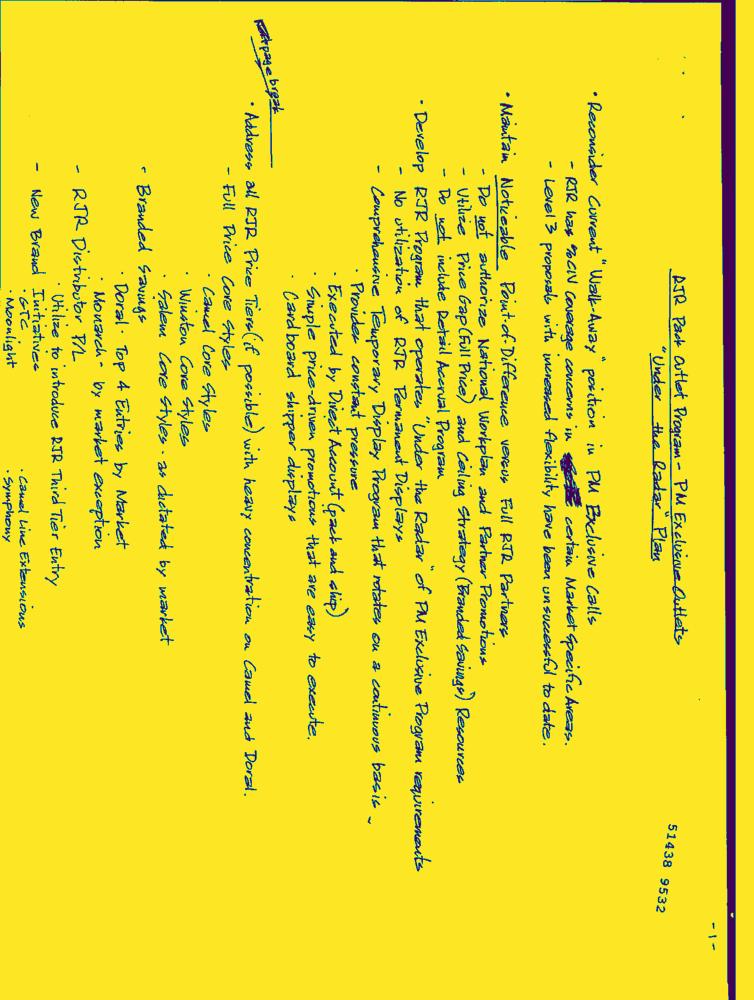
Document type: Hand-Written